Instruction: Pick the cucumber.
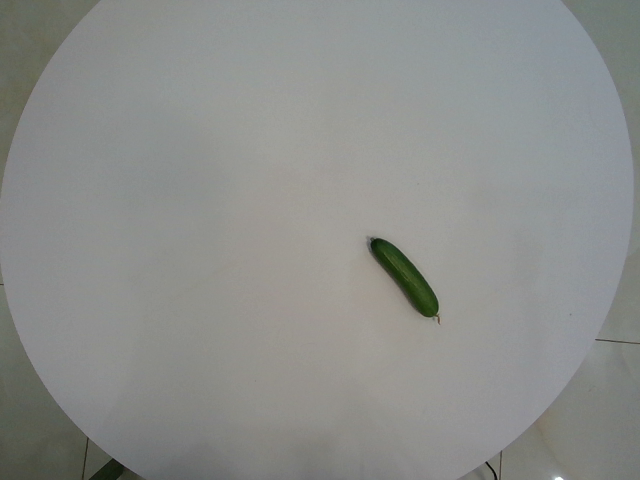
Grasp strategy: vertical